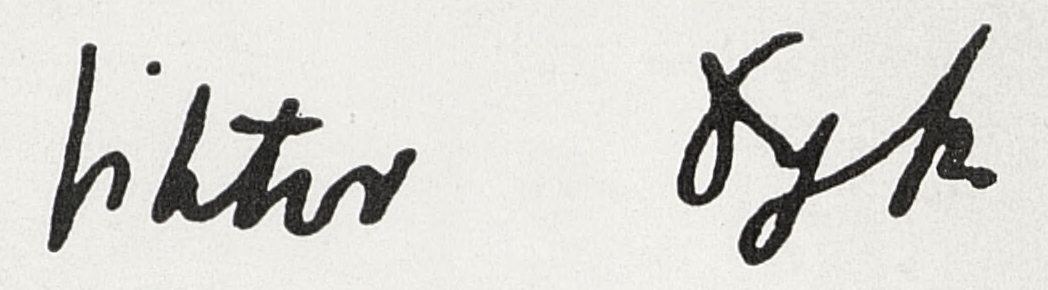
Signature of: viktor dyk